Question: What is the potential diagnosis?
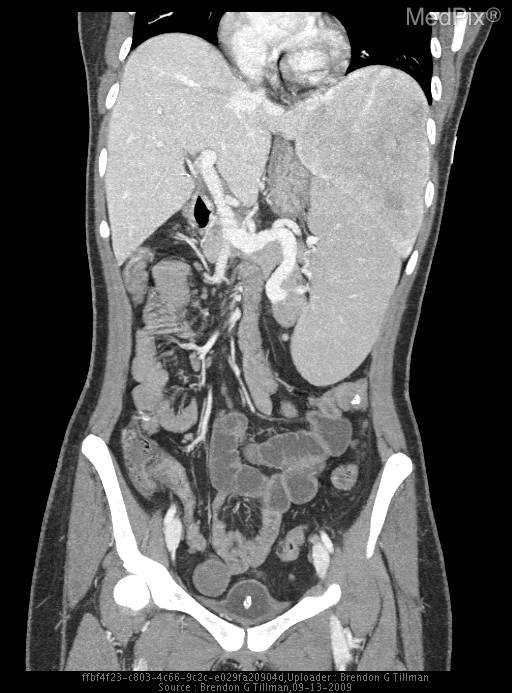
Answer: The possible diagnosis includes Hepatocellular Adenoma (HA)
Focal Nodular Hyperplasia (FNH)
Hemangioma
Hepatocellular Carcinoma (HCC)
Fibrolamellar Carcinoma
Hepatic Metastases
Cholangiocarcinoma
Liver Abscess.